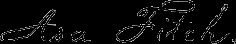
Signature of: asa fitch